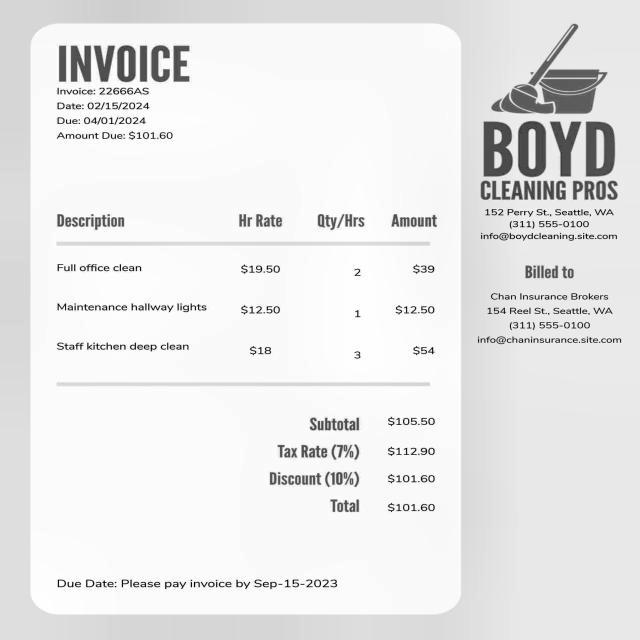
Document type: Invoice